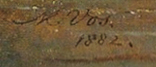
Signature of: maria vos